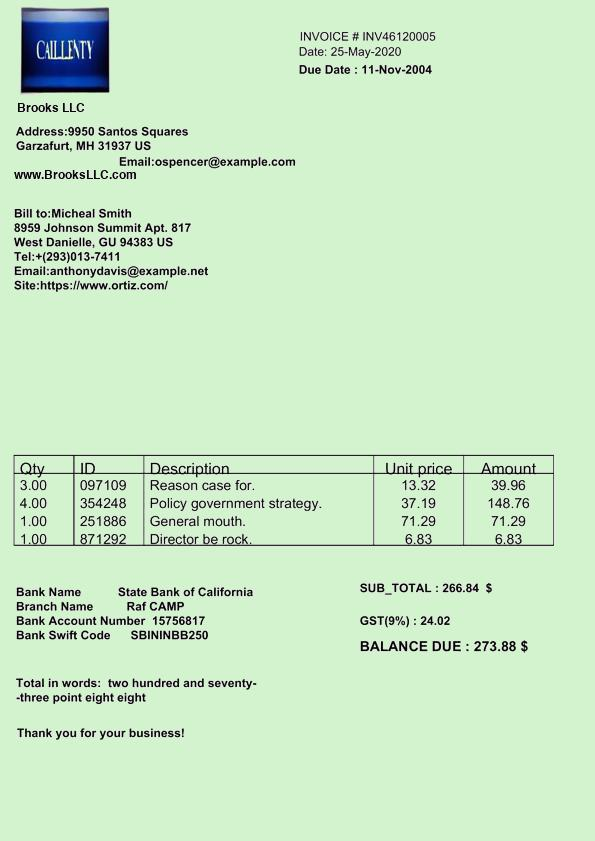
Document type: Invoice